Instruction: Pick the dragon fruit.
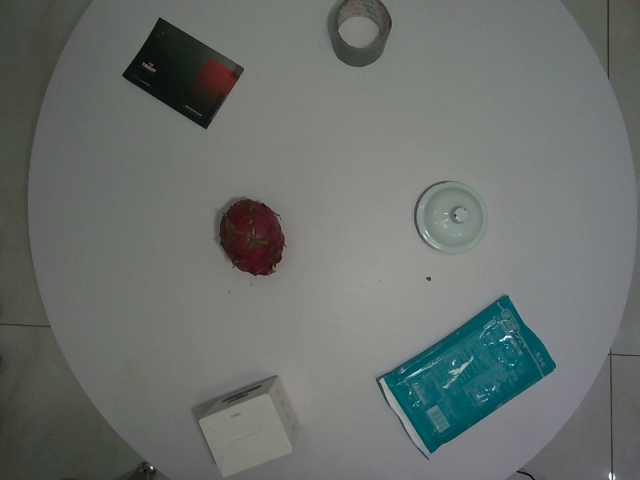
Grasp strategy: vertical